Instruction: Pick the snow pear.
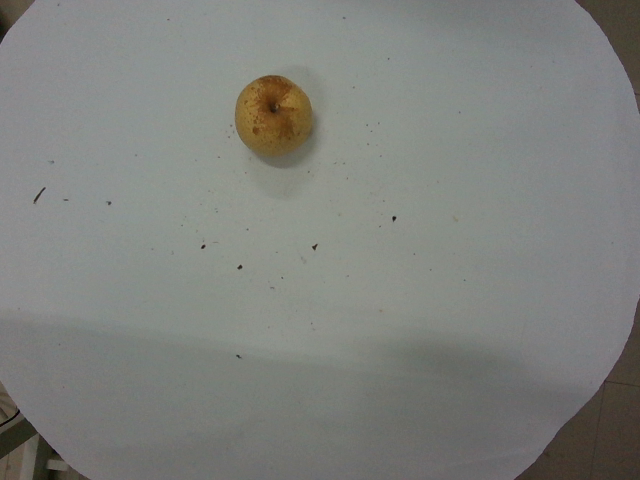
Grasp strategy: vertical